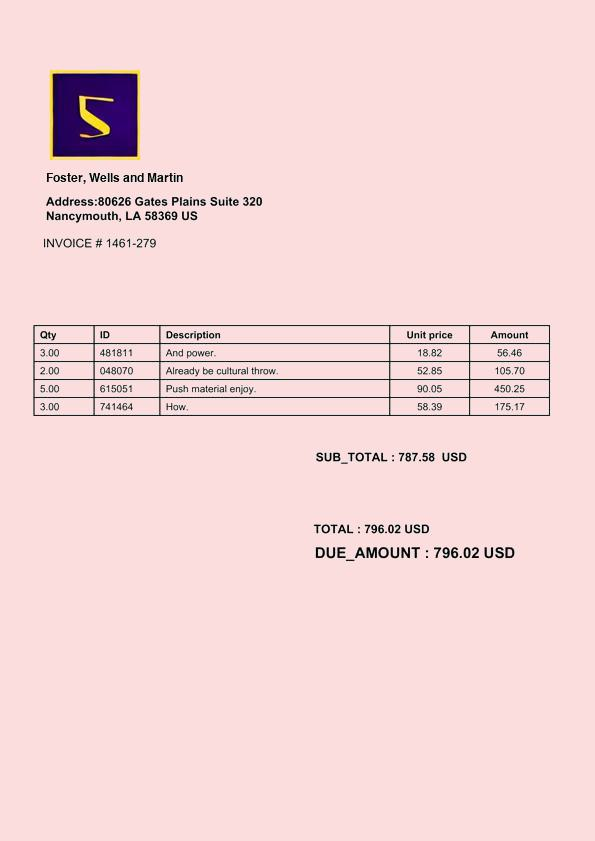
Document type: Invoice